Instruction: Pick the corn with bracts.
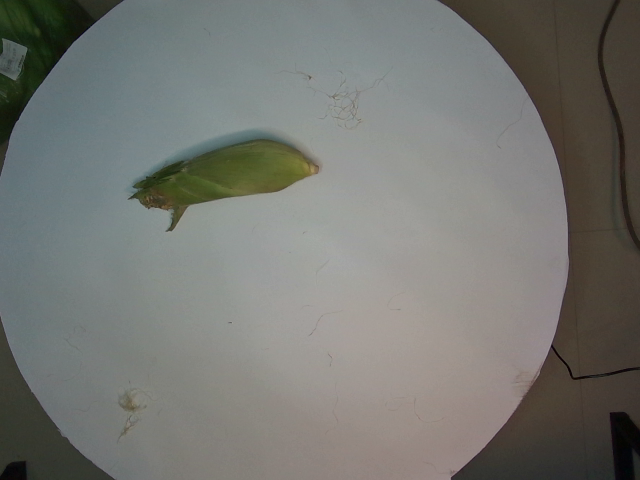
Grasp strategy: vertical